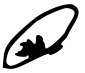
Signature of: marzieh vahid dastjerdi